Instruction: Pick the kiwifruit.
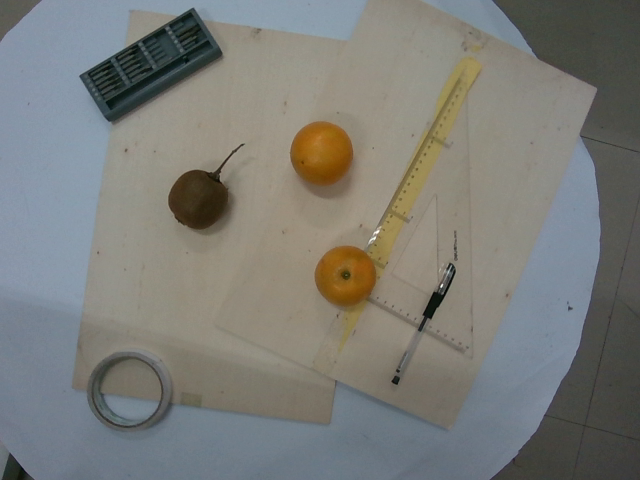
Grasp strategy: vertical